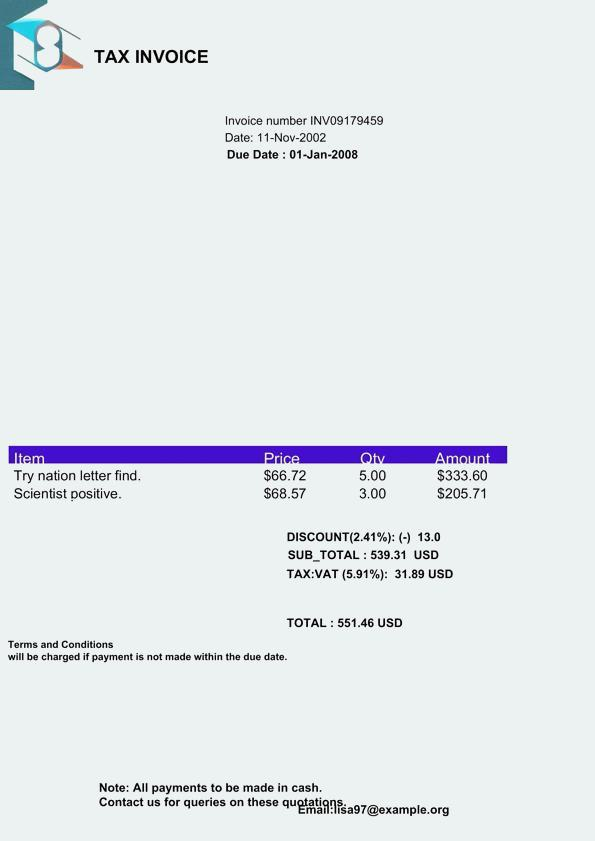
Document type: Invoice